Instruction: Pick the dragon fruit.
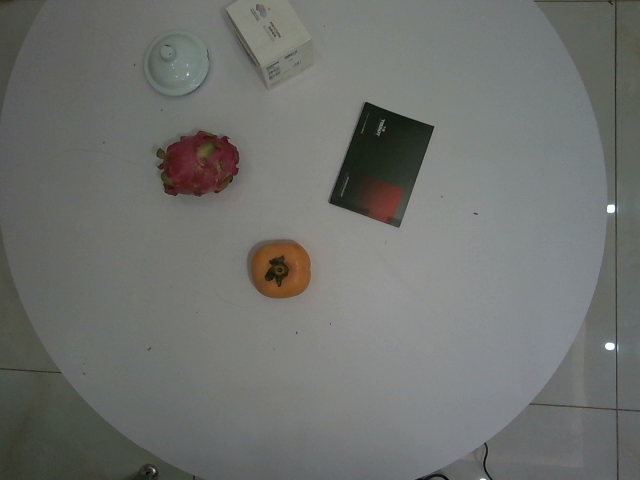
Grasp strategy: vertical